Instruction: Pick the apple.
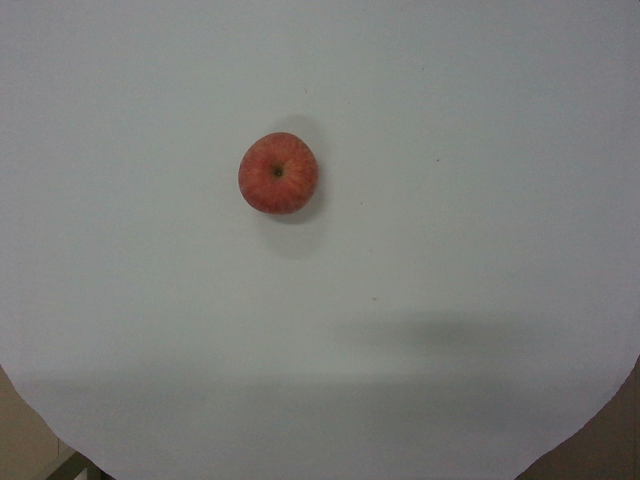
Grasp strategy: vertical